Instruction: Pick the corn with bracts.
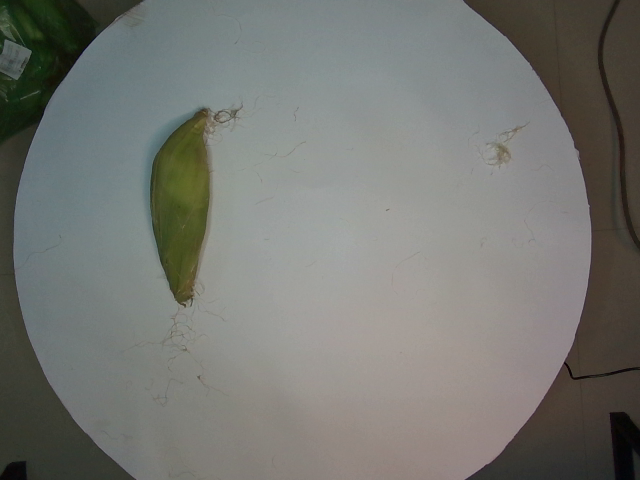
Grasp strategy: vertical